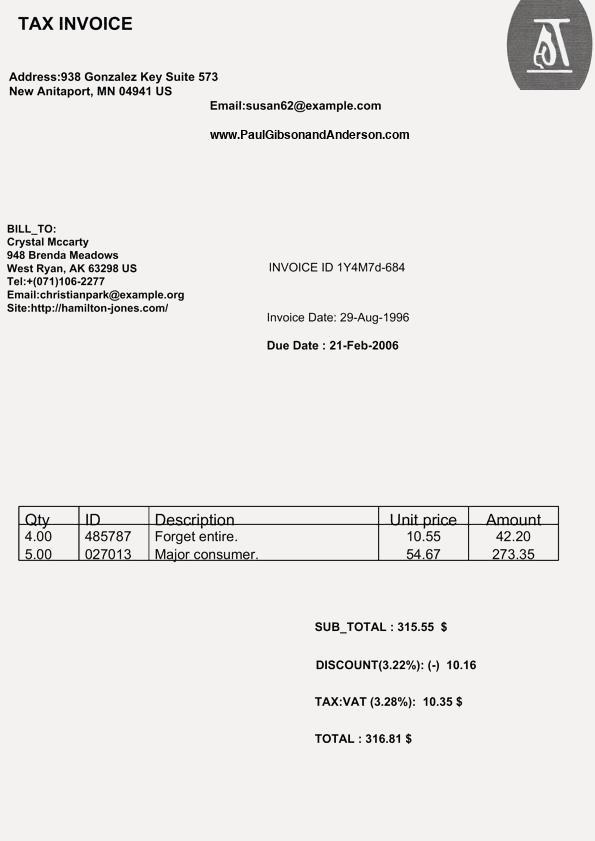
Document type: Invoice